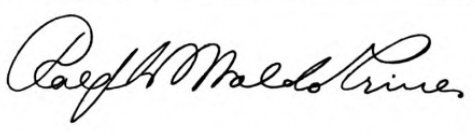
Signature of: ralph waldo trine